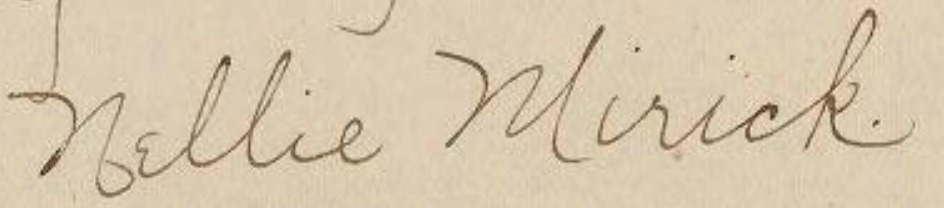
Signature of: nellie mirick